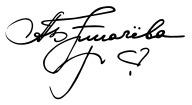
Signature of: alla pugacheva